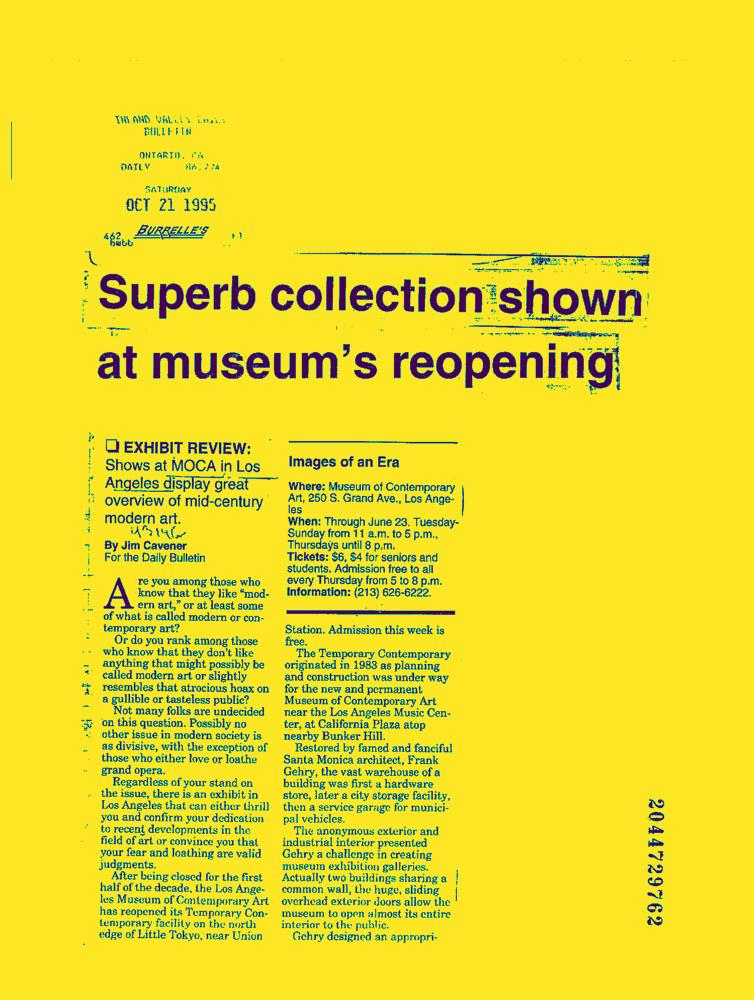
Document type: News-Article